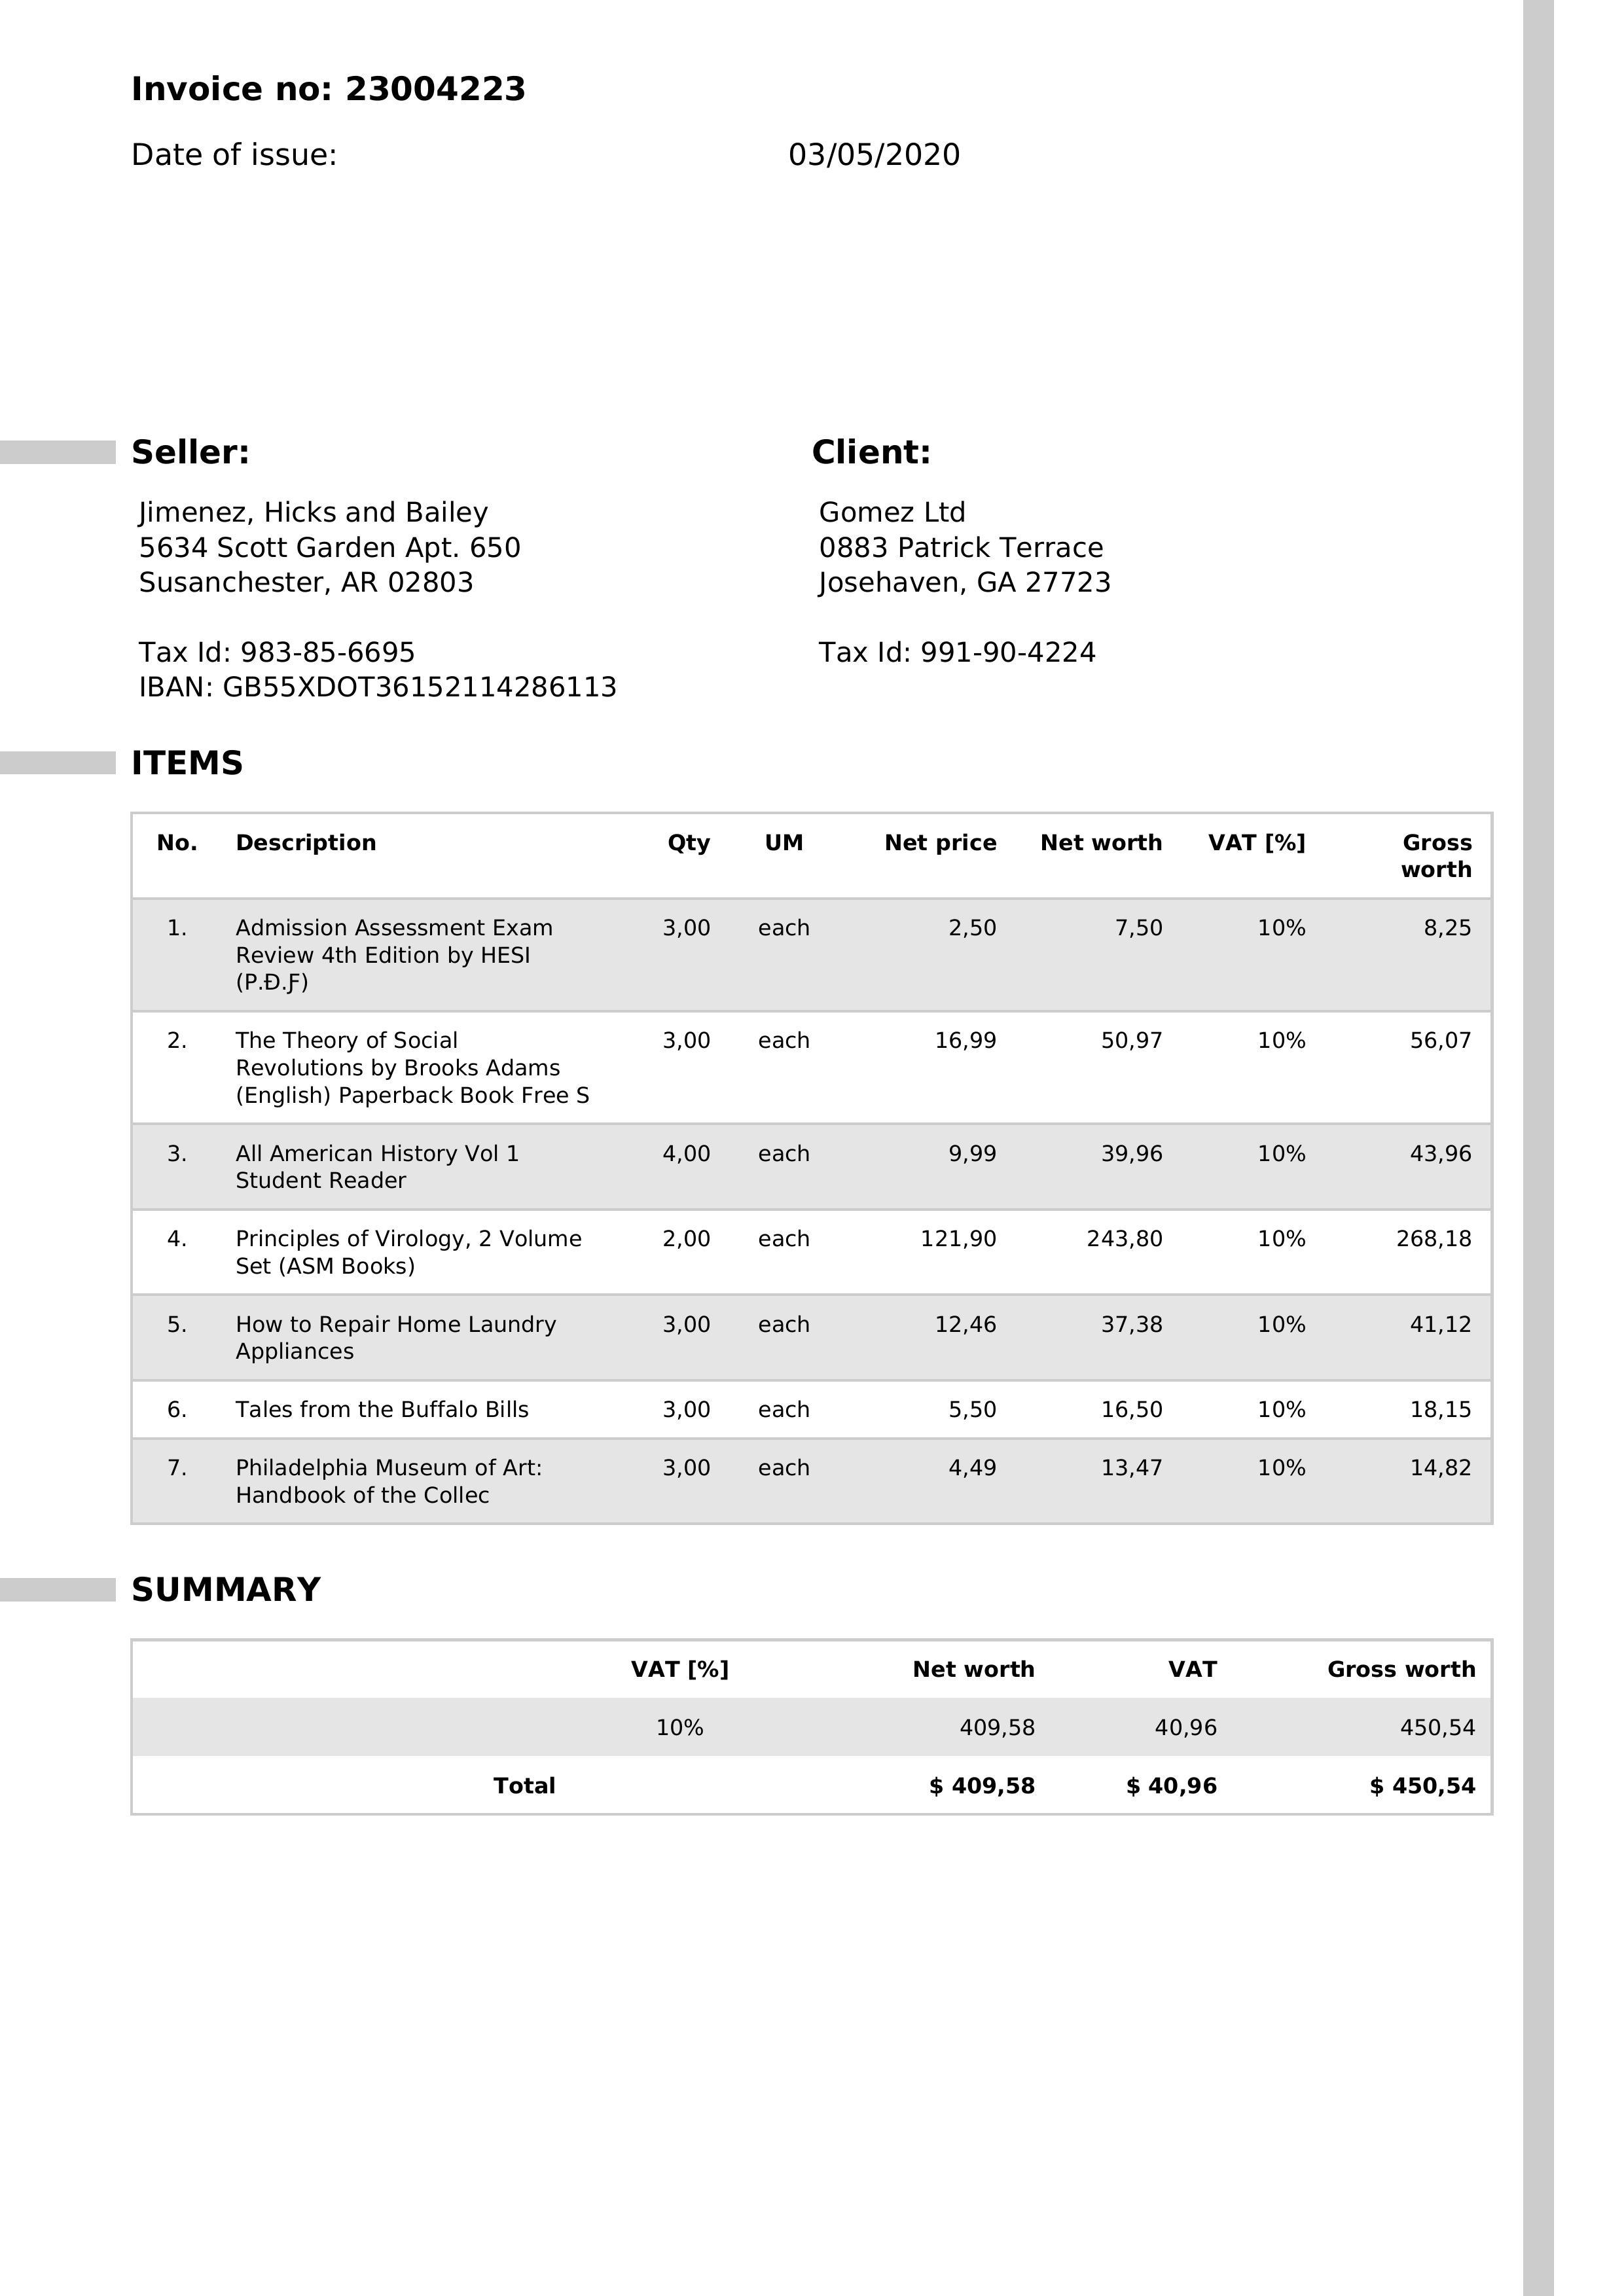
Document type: Invoice